Question: How is the history relevant to the case?
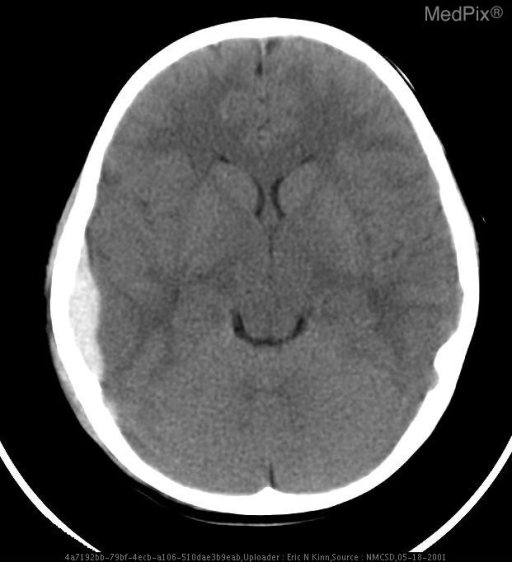
Answer: The patient's history of 5 year old male S/P fall from shopping cart. Now presents with lethargy and headache. is key in understanding the case.